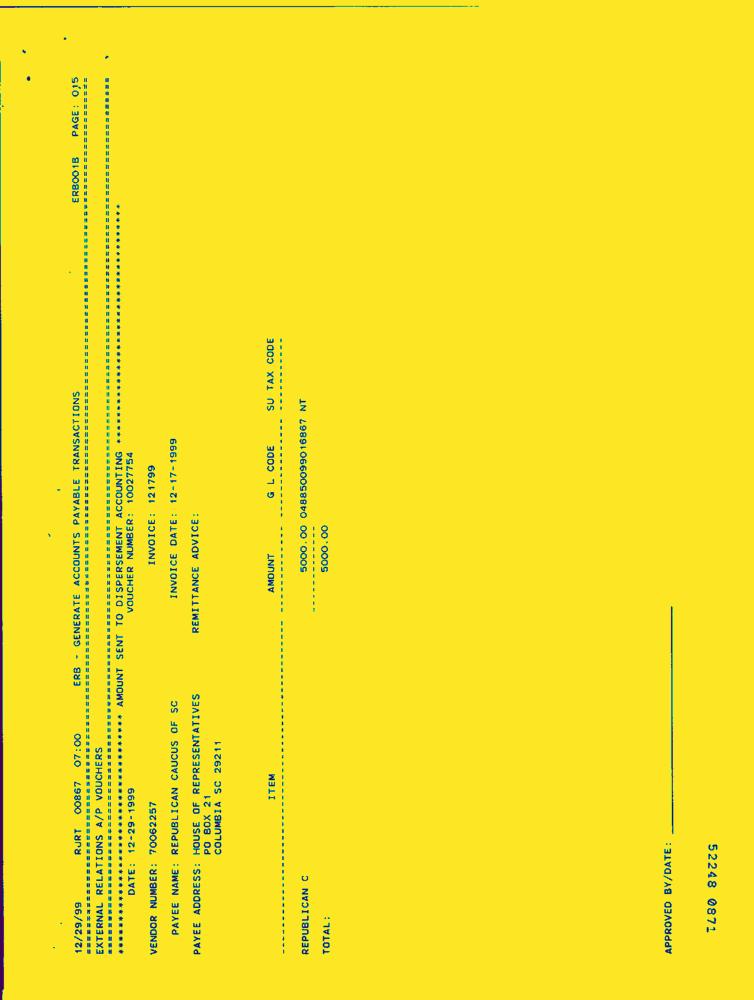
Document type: Invoice-Doc